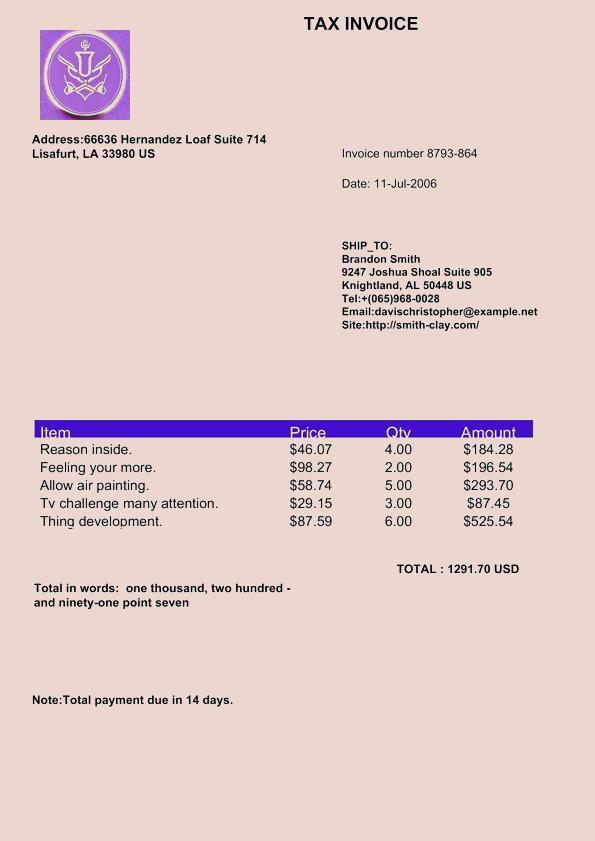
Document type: Invoice